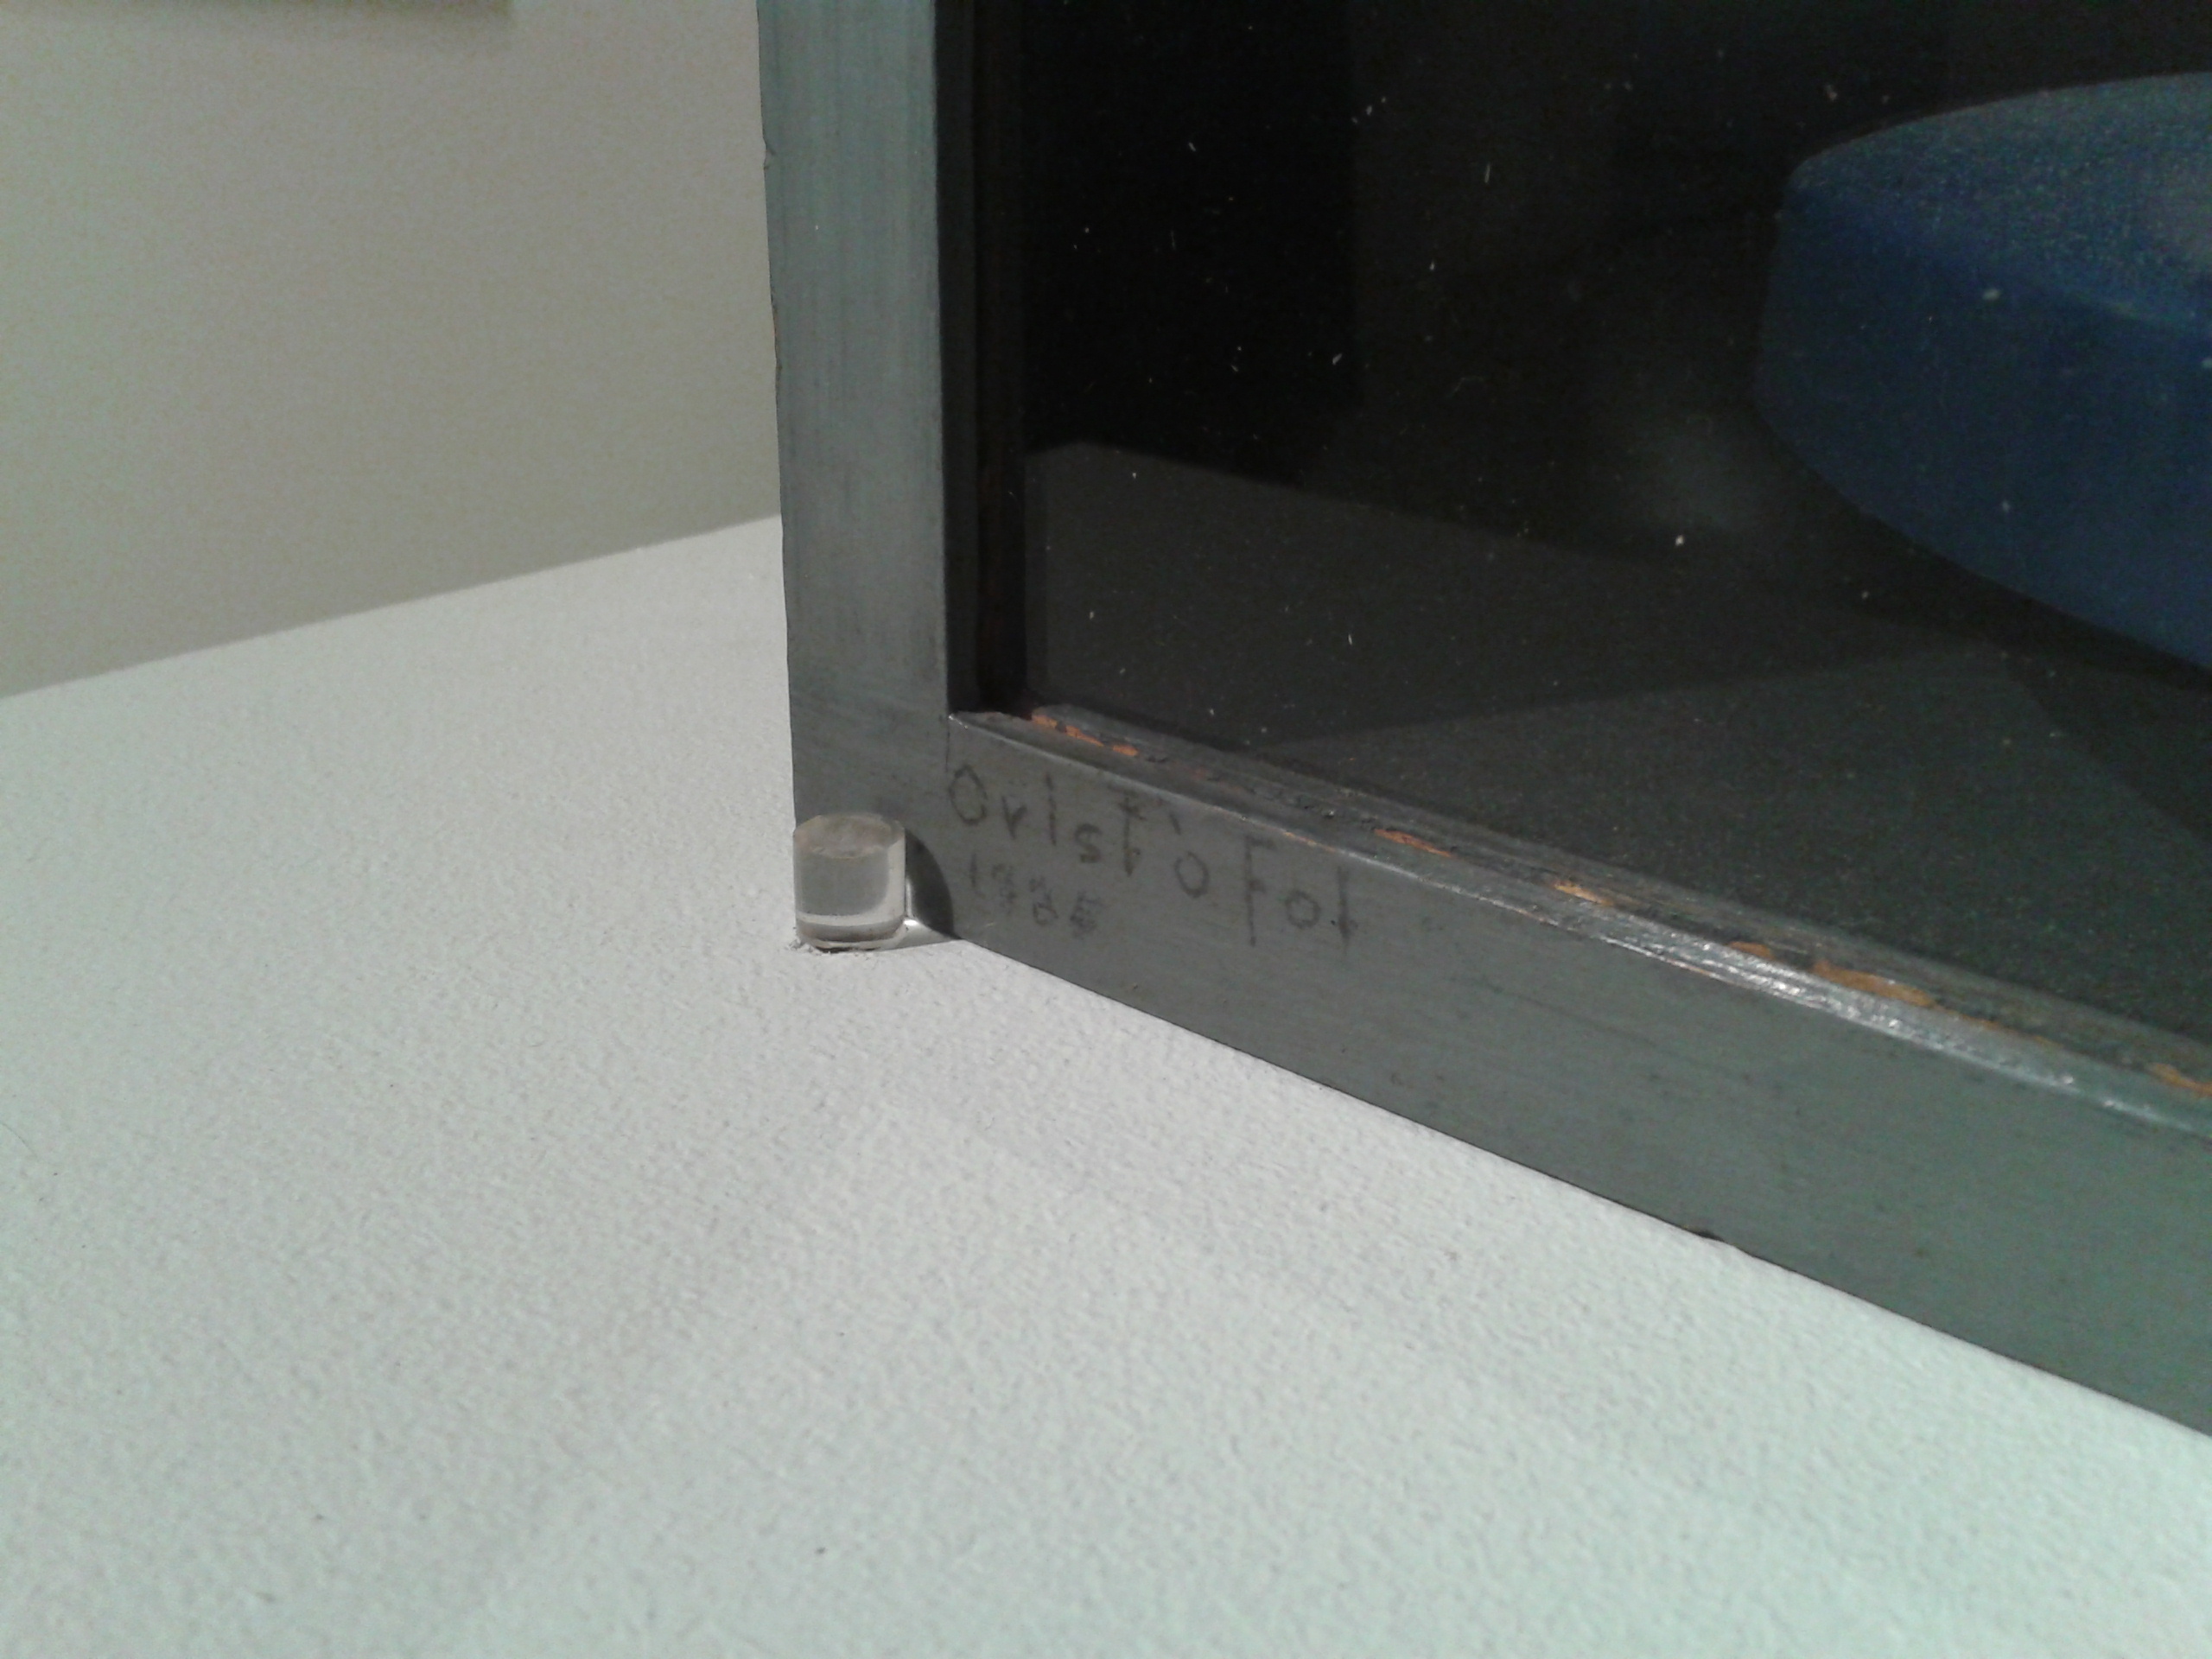
Signature of: leandre cristòfol